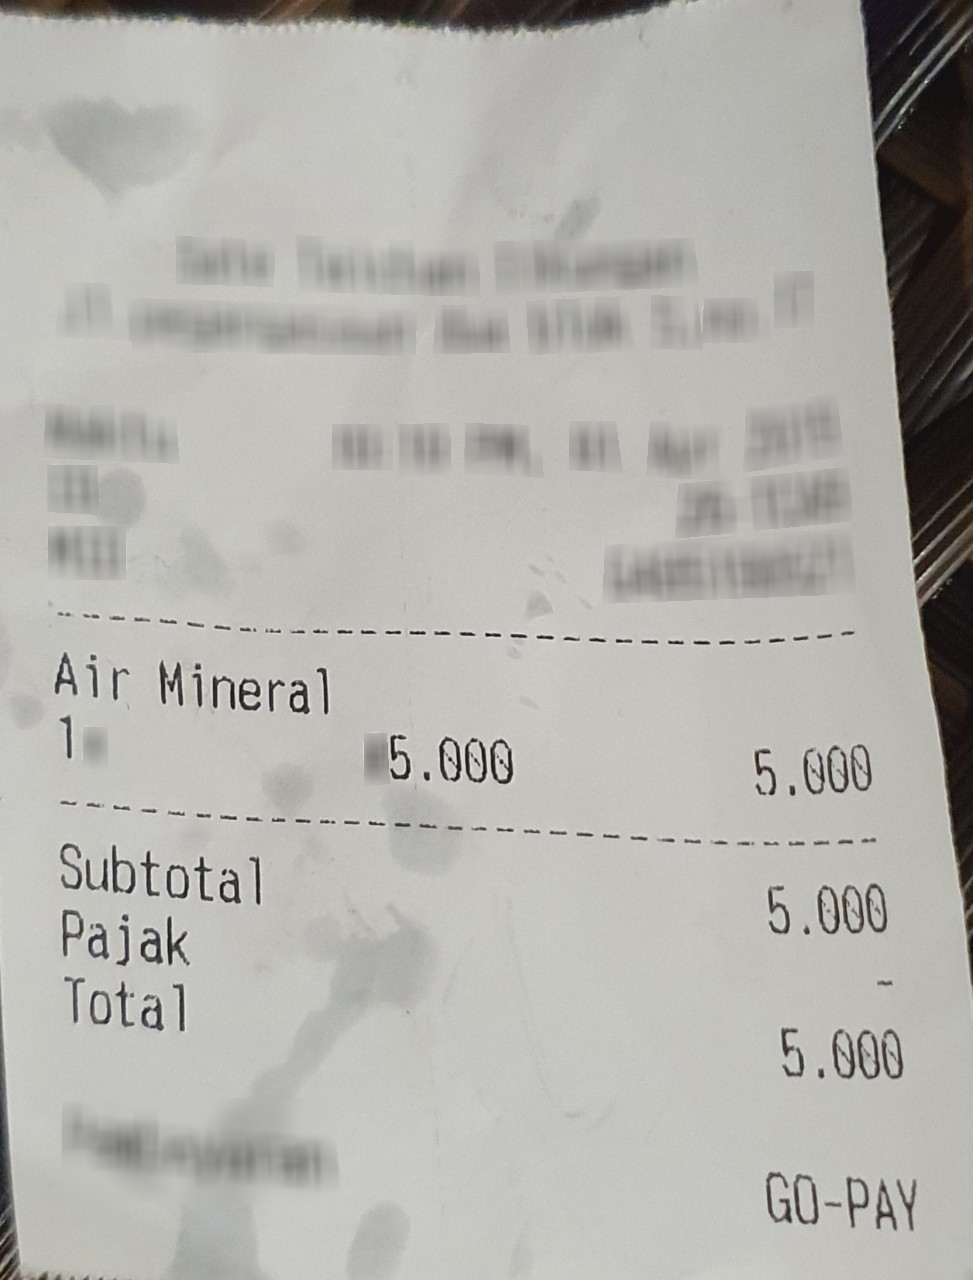
Number of items: 4
Subtotal: 5.000
Tax: -
Total: 5.000
OCR text regions:
text: GO-PAY
text: Air
text: Mineral
text: 1
text: 5.000
text: 5.000
text: Total
text: 5.000
text: Subtotal
text: 5.000
text: Pajak
text: -